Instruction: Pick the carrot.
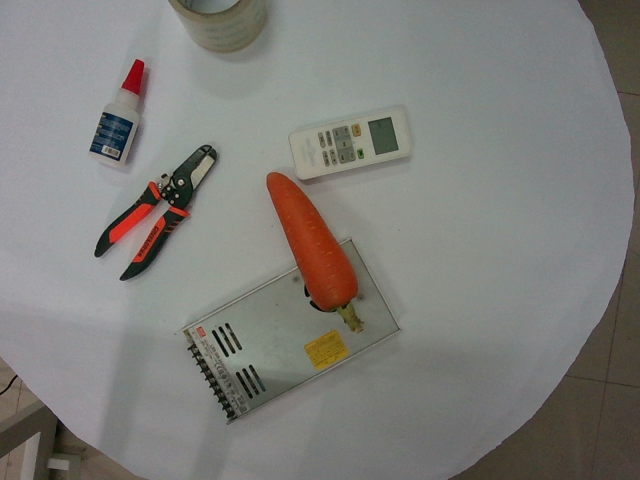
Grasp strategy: vertical